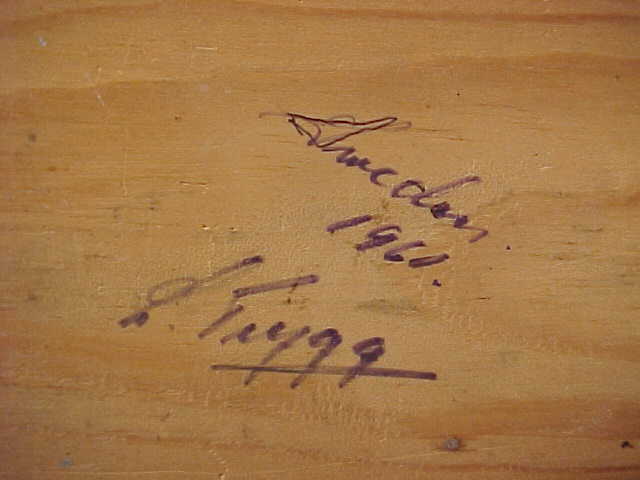
Signature of: lars trygg